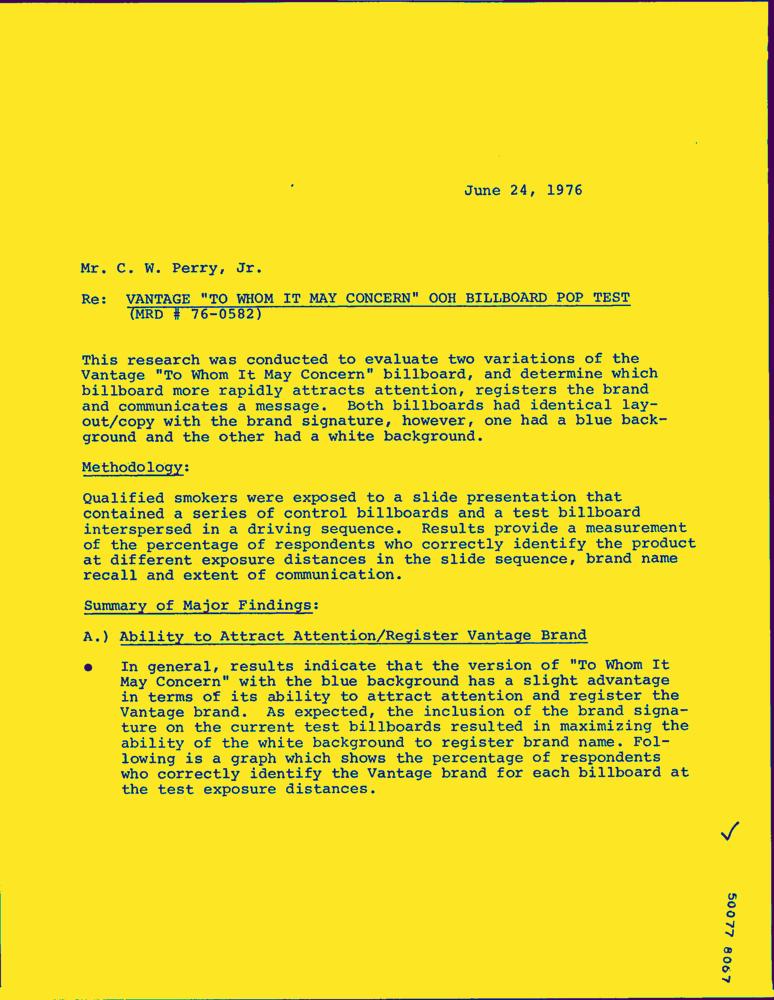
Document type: Letter-Doc